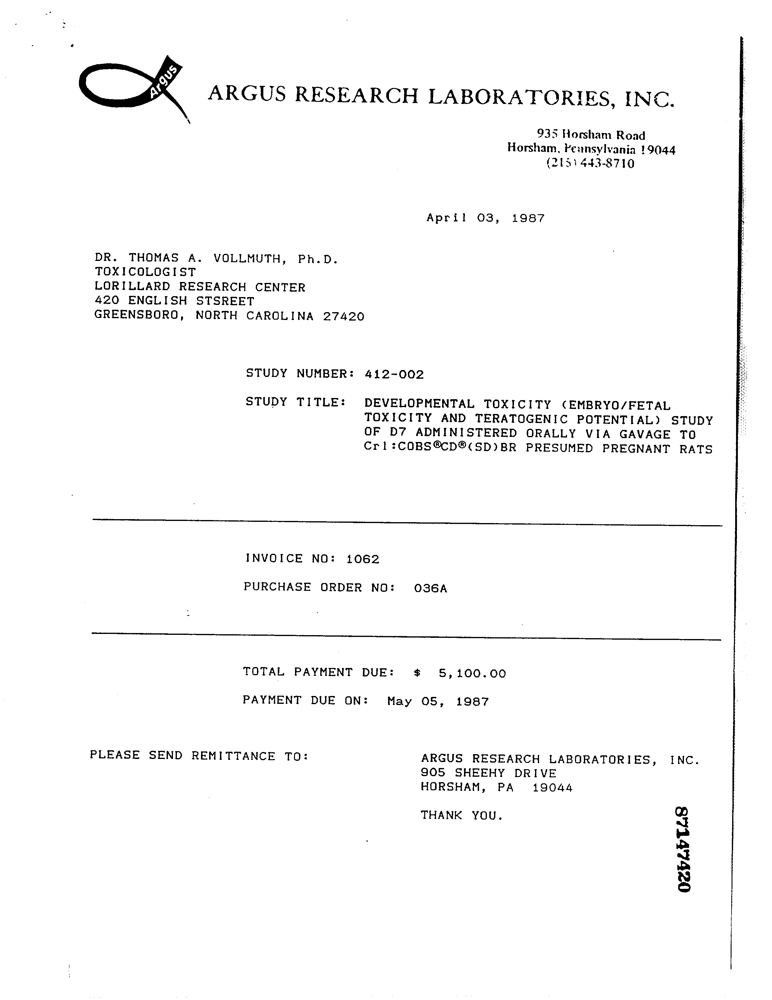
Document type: Invoice